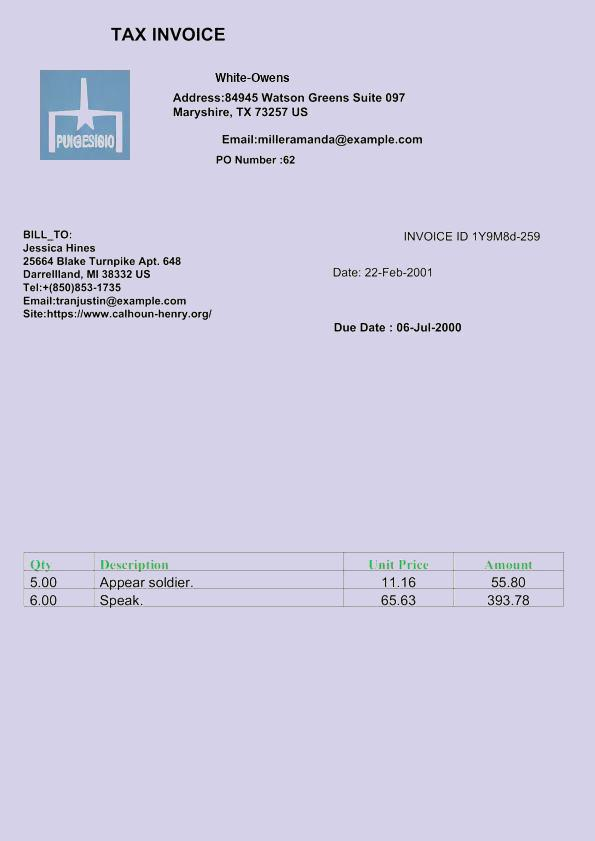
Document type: Invoice